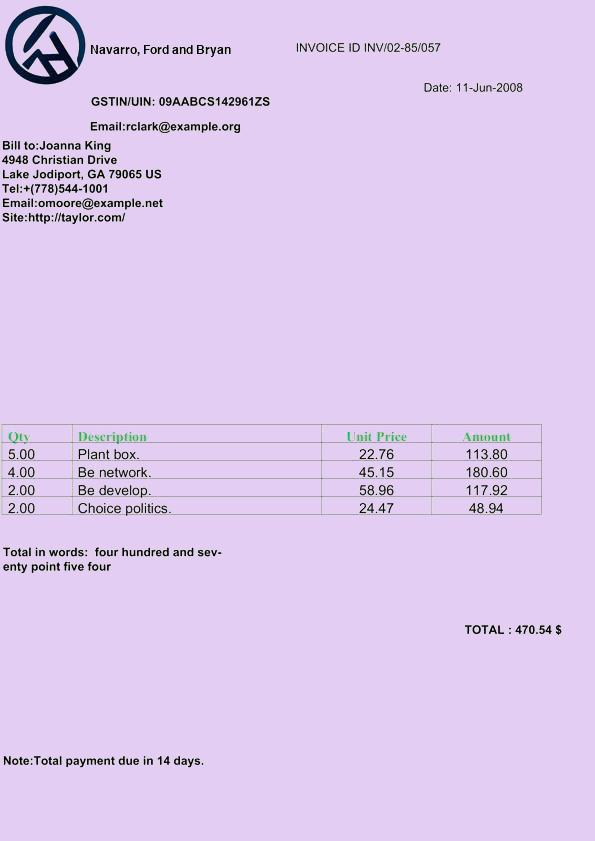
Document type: Invoice